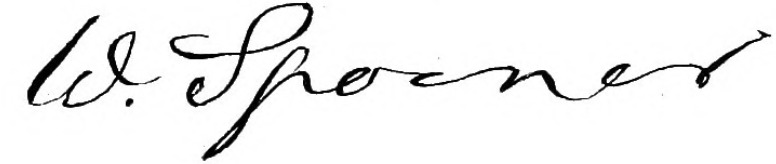
Signature of: wyman spooner